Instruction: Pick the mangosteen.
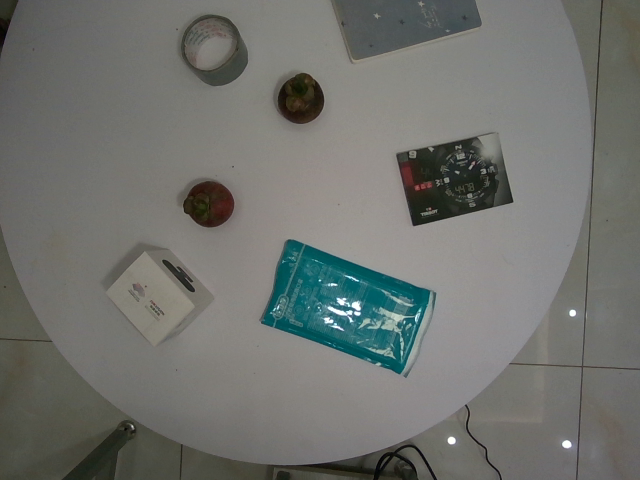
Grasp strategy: vertical